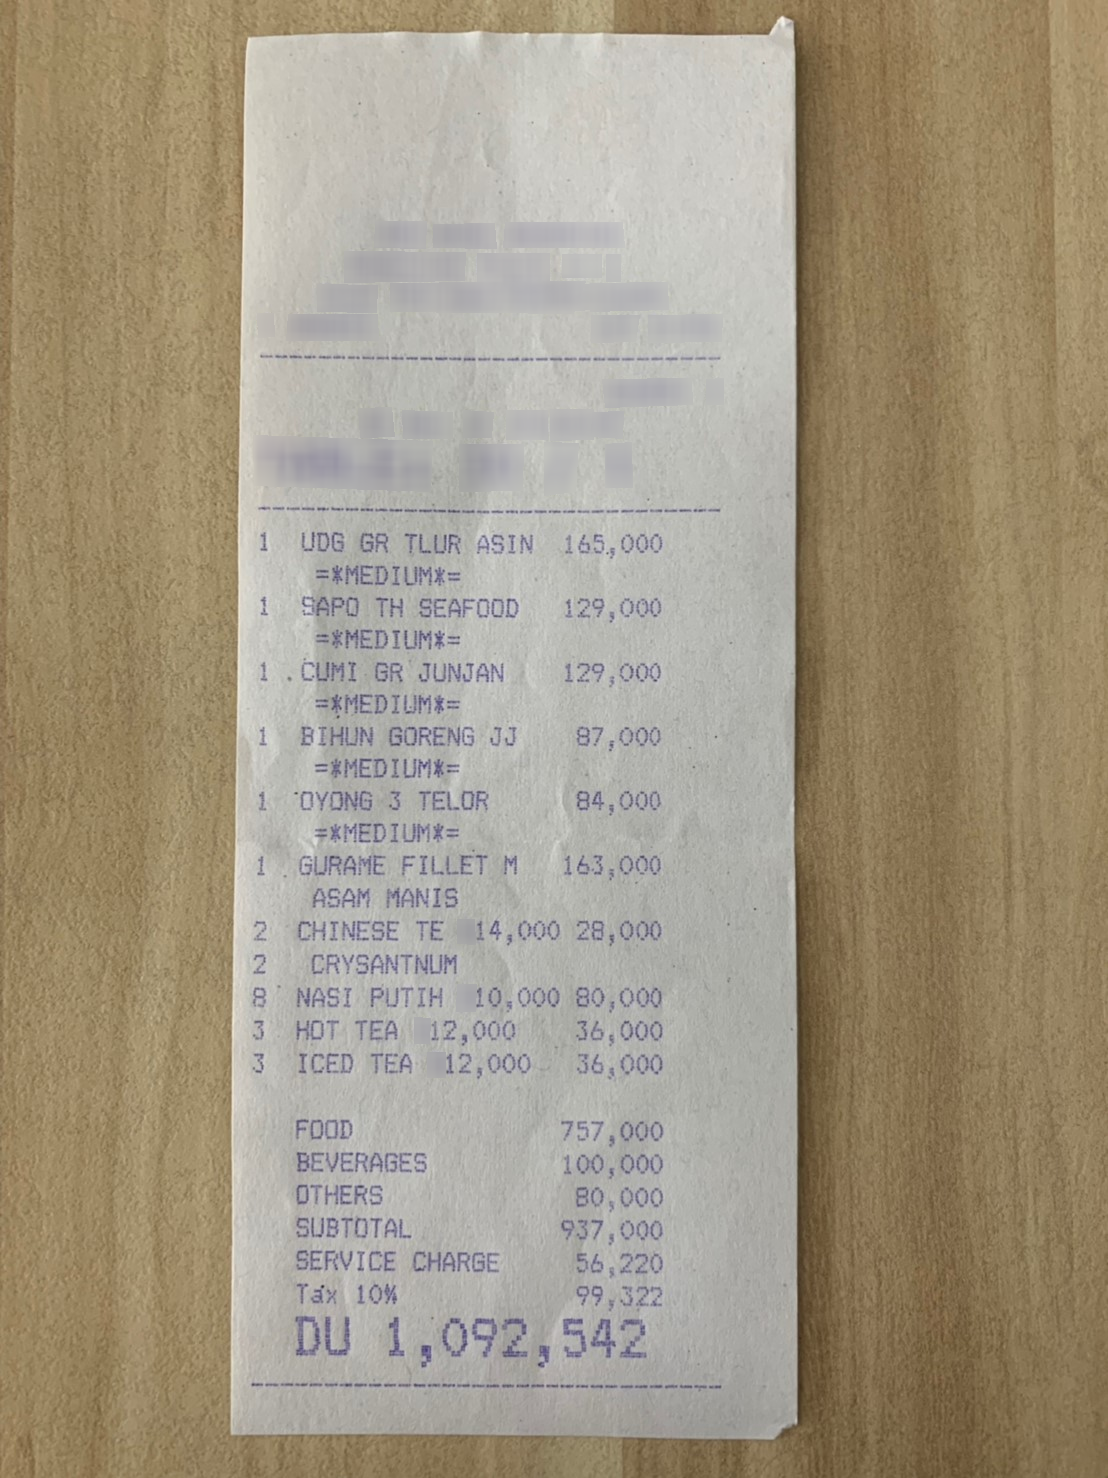
Extraction:
receipt: line_items: name: UDG GR TLUR ASIN
price: 165,000
qty: 1
name: =*MEDIUM*=
name: SAPO TH SEAFOOD
price: 129,000
qty: 1
name: =*MEDIUM*=
name: CUMI GR JUNJAN
price: 129,000
qty: 1
name: =*MEDIUM*=
name: BIHUN GORENG JJ
price: 87,000
qty: 1
name: =*MEDIUM*=
name: OYONG 3 TELOR
price: 84,000
qty: 1
name: =*MEDIUM*=
name: GURAME FILLET M
price: 163,000
qty: 1
name: ASAM MANIS
name: CHINESE TE
price: 28,000
qty: 2
name: CRYSANTNUM
qty: 2
name: NASI PUTIH
price: 80,000
qty: 8
name: HOT TEA
price: 36,000
qty: 3
name: ICED TEA
price: 36,000
qty: 3
subtotal: 937,000
tax: 99,322
service: 56,220
total: 1,092,542